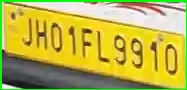
License plate number: JH 01FL 9910